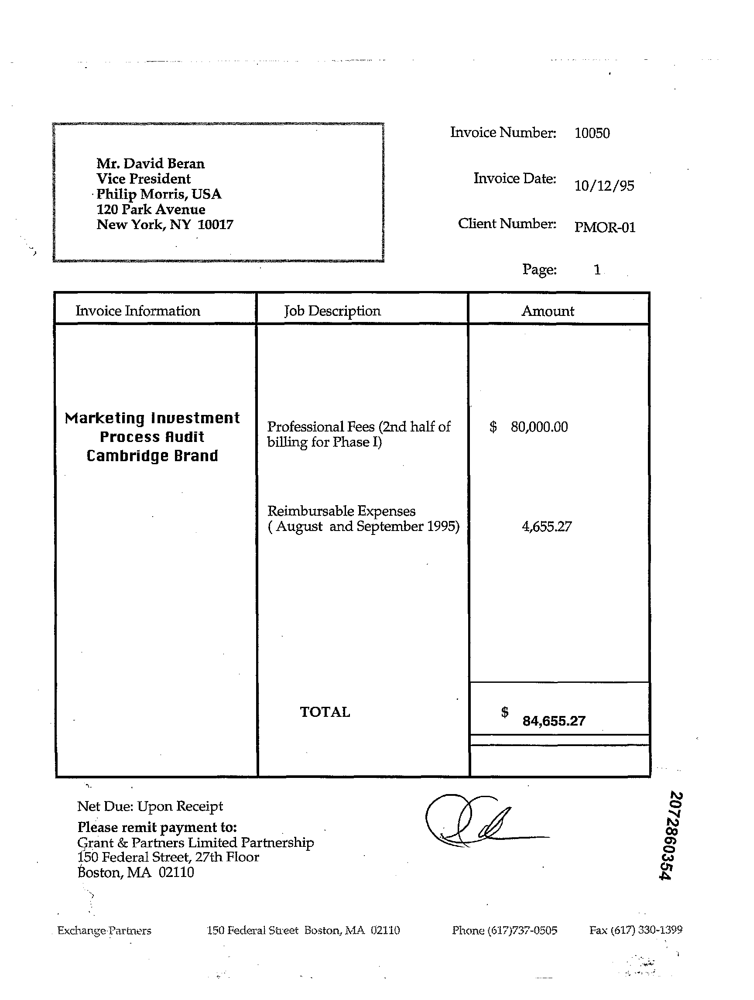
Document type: Invoice